Question: What is the filing due date as per the document?
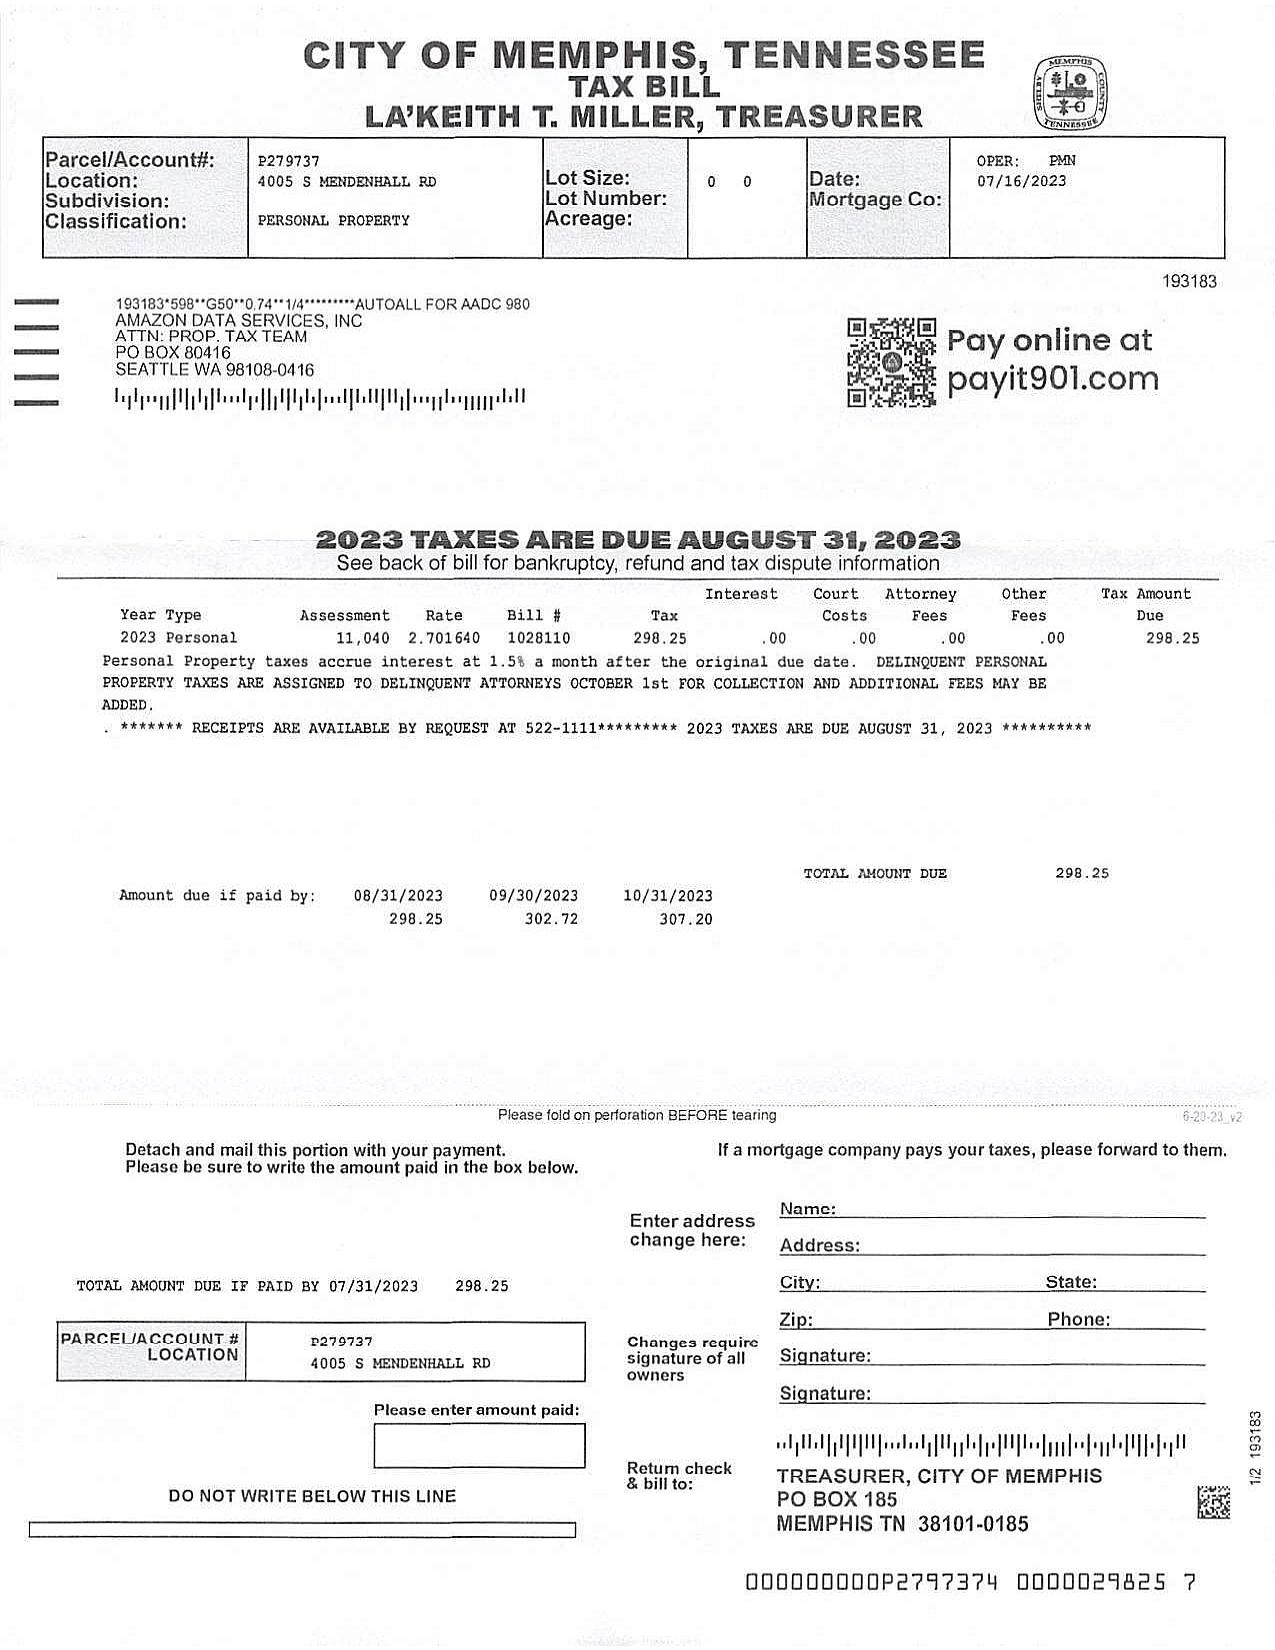
Answer: "31-Aug-23"